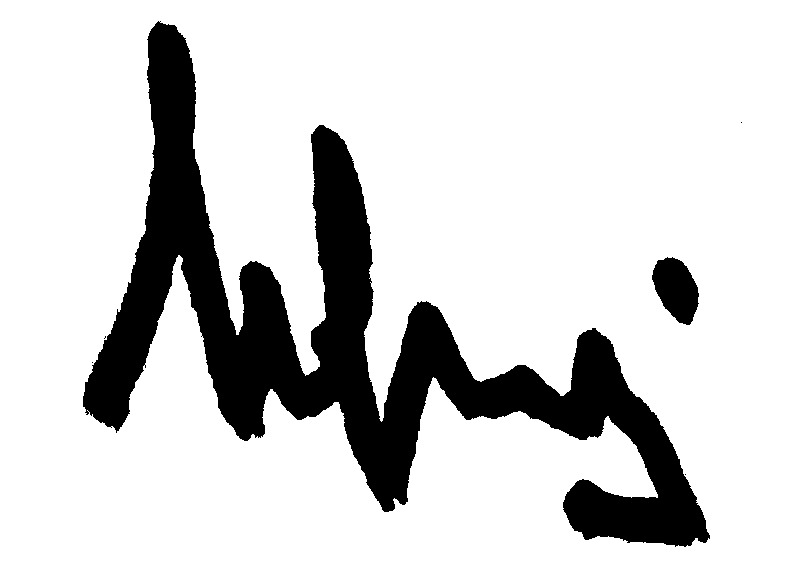
Signature of: michel crépeau